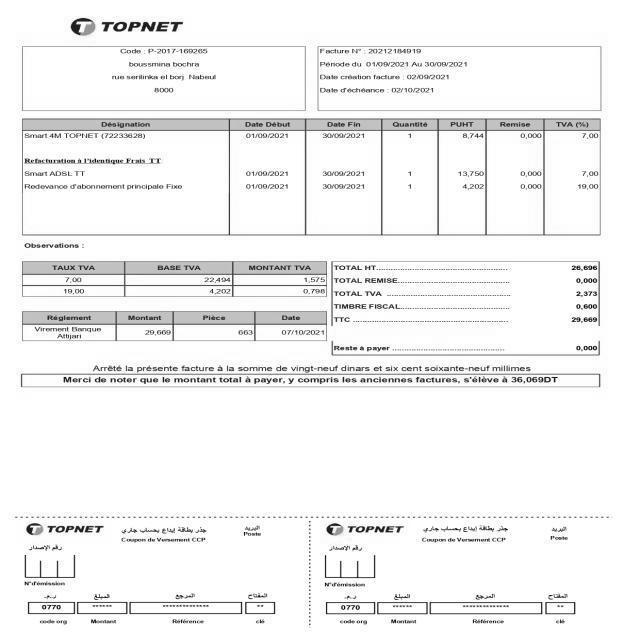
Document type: Invoice